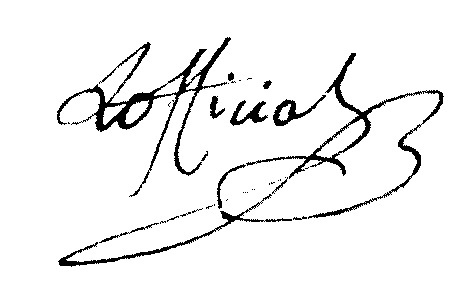
Signature of: louis lofficial